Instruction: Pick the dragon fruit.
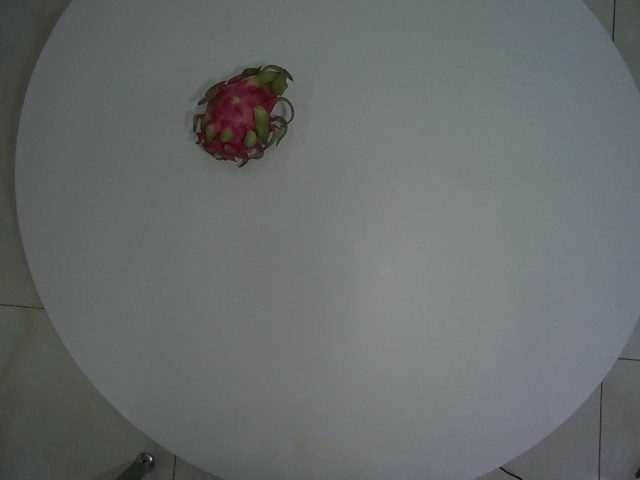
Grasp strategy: vertical